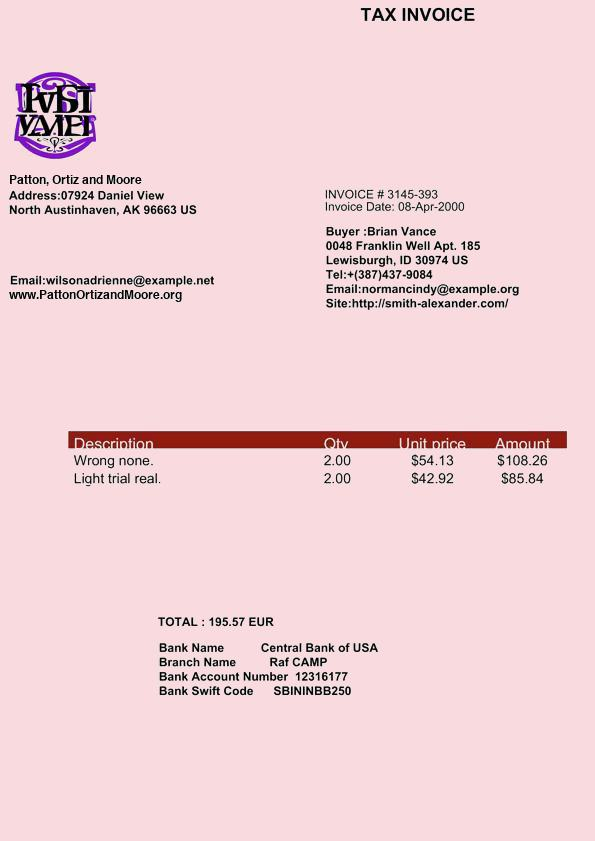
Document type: Invoice